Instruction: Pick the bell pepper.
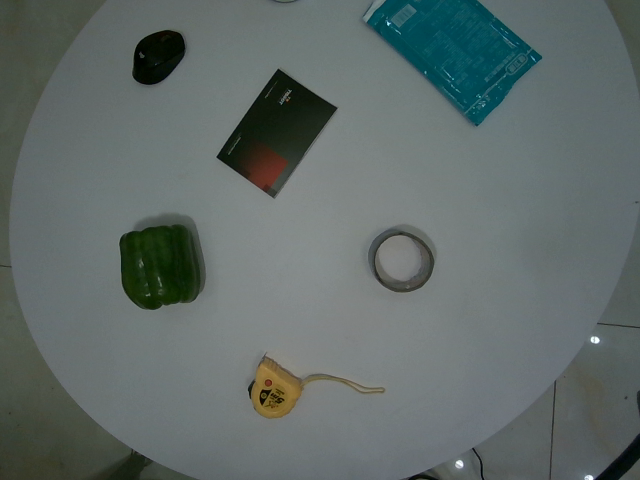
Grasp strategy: vertical